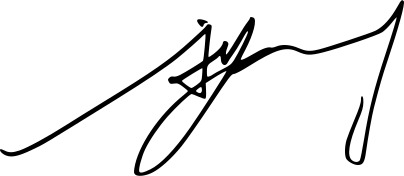
Signature of: bae jin young